Question: Explain the disease:
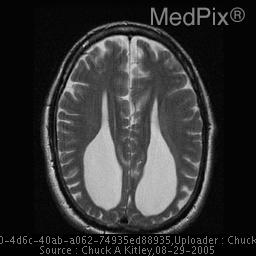
Answer: The disease is discussed as: Agenesis/dysgenesis of the corpus callosum can occur either as a primary congenital defect or secondary to an insult during embryological development early in life such as an infection, hemorrhage, or other malforming defect of the brain. The condition can be manifested shortly after birth, or it can remain asymptomatic for the life of the individual and be found subsequently on postmortem exam.  Due to this large variation in presentation, this defect presents itself along a wide spectrum, making it difficult to diagnose unless imaging of the brain is preformed.

	Occurrence of corpus callosal defects is said to occur in roughly 0.7-5.3% of the US population, with a suggested similar worldwide occurrence .  The condition is noted to be hereditary in some cases, being passed down either as an X-linked recessive or autosomal dominant depending on the associated disease.  It has also been known to occur often with one of the many different trisomies, most often to include 8, 13, 18, and 21 .  Conditions which often coincide with this defect include Chiari II malformations, encephalocele, schizencephaly, lissencephaly, and many syndromes such as Aicardi’s, CRASH and fetal alcohol syndrome.

	The congenital form of callosal agenesis usually occurs due to a defect in embryological development during the 7-20th gestational week .  Normal development of the corpus callosum begins with formation from the commissural plate of the telencephalon .  The genu and the body are formed first, followed in time by the development of the rostrum and splenium. From this, white matter axons develop which form projections into the bilateral cerebral cortices. An embryological defect in any of the stages can cause either complete or partial agenesis of the callosum, if occurring later in development a defect in the posterior section is generally observed.  Finally, if the genu and body are dysgenic, one can assume that a secondary cause is manifesting such as infection or hemorrhage due to the embryologic sequence of formation previously mentioned.

	Presentation usually occurs secondary to an associated congenital defect, mental retardation, seizures, or as an incidental finding on an MRI.  Diagnosis is best performed by MRI, which demonstrates much finer detail of the lesion and any surrounding neuronal disturbances.  Findings often noted in addition to an agenic/dysgenic corpus callosum include a high riding third ventricle, enlarged occipital horns of the lateral ventricles (colpocephaly), longitudinal straightening of the lateral ventricles, and parallel white matter bands along the midline where the corpus would normally develop termed “Probst bundles.” In addition, the absence of the cingulate gyrus results in the sulci of the inner aspect of the cerebrum to be found to radiate outwards from the third ventricle instead of their normal appearance surrounding the corpus. Imaging is usually performed by midline sagittal MRI in order to fully demonstrate the extent of callosal dysgenesis, coronal views to best visualize Probst bundles if present, and axial views which  demonstrate colpocephaly.  T1, T2, FLAIR, and proton density enhanced scans can all be used in conjunction with each other to best visualize the anatomy of the lesion and its surrounding parts.

Therapy for this condition depends completely upon the clinical presentation of the disease, along with any associated syndromes. Due to the wide range of presenting factors, some individuals may go their entire life unaware of their lesion, while others may present at birth.  Due to this fact and the varying degree of callosal absence, treatment must be directed at the specific clinical symptoms and not towards the lesion itself.